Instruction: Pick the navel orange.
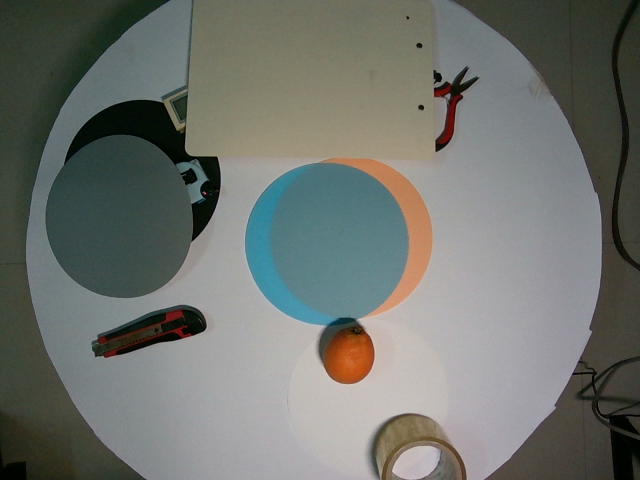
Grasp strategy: vertical